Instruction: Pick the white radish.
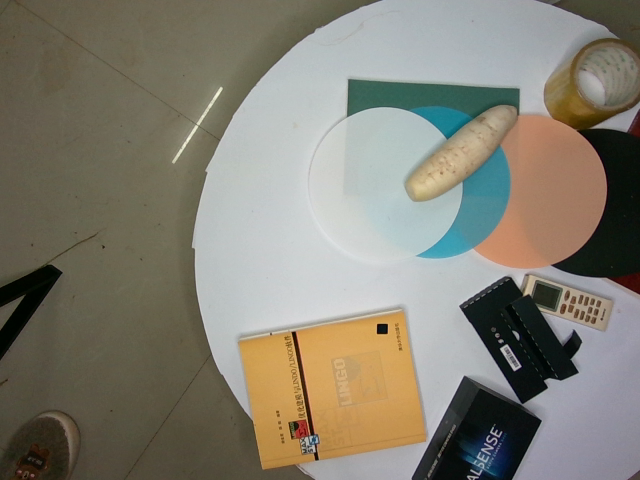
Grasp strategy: vertical